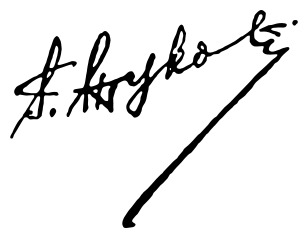
Signature of: georgy zhukov